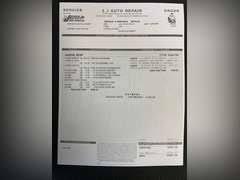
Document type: Invoice